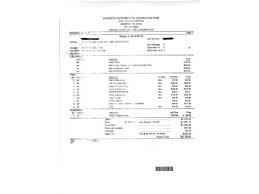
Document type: Invoice